Question: Describe the condition in detail:
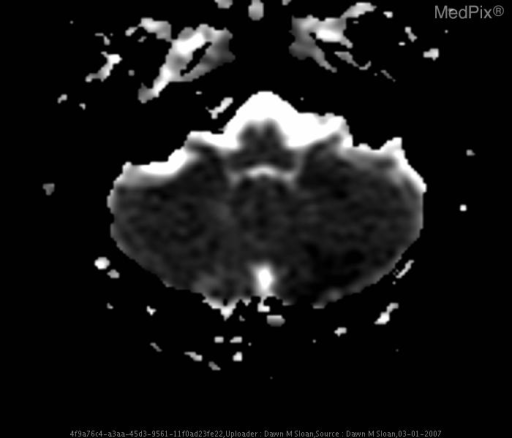
Answer: The disease is discussed as: Posterior Inferior Cerebellar Artery Infarction

The posterior inferior cerebellar artery (PICA) territory includes all of the posteroinferior cerebellum, the ipsilateral cerebellar tonsil, and the ipsilateral inferior vermis.  The PICA also frequently supplies the posterolateral medulla and infarction in this location results in the lateral medullary syndrome or the so-called Wallenberg syndrome.  The clinical manifestations and structures affected in Wallenberg's syndrome include:

Ipsilaterally:
-preganglionic Horner syndrome (descending reticulospinal tracts to cord sympathetics)
-ataxia (cerebellum, inferior peduncle)
-facial pain, numbness, impaired sensation (CN V nucleus, spinal tract)
-dysphagia, hoarseness, diminished gag reflex (CN's IX and X)
-diminished taste (CN IX nucleus and solitary tract)
-vertigo, nausea, vomiting (vestibular nuclei and connections)
-nystagmus, diplopia, oscillopsia (restiform body, inferior and medial vestibular nuclei)
-hiccups

Contralaterally:
-numbness, decreased pain and temperature in trunk and extremities (spinothalamic tract)

The variability in vascular supply of the cerebellum and medulla is reflected by PICA infarcts.  Sometimes a PICA infarct produces the classic Wallenberg syndrome described above while others may spare the medulla.  Single PICA branch occlusions can affect a very small area.